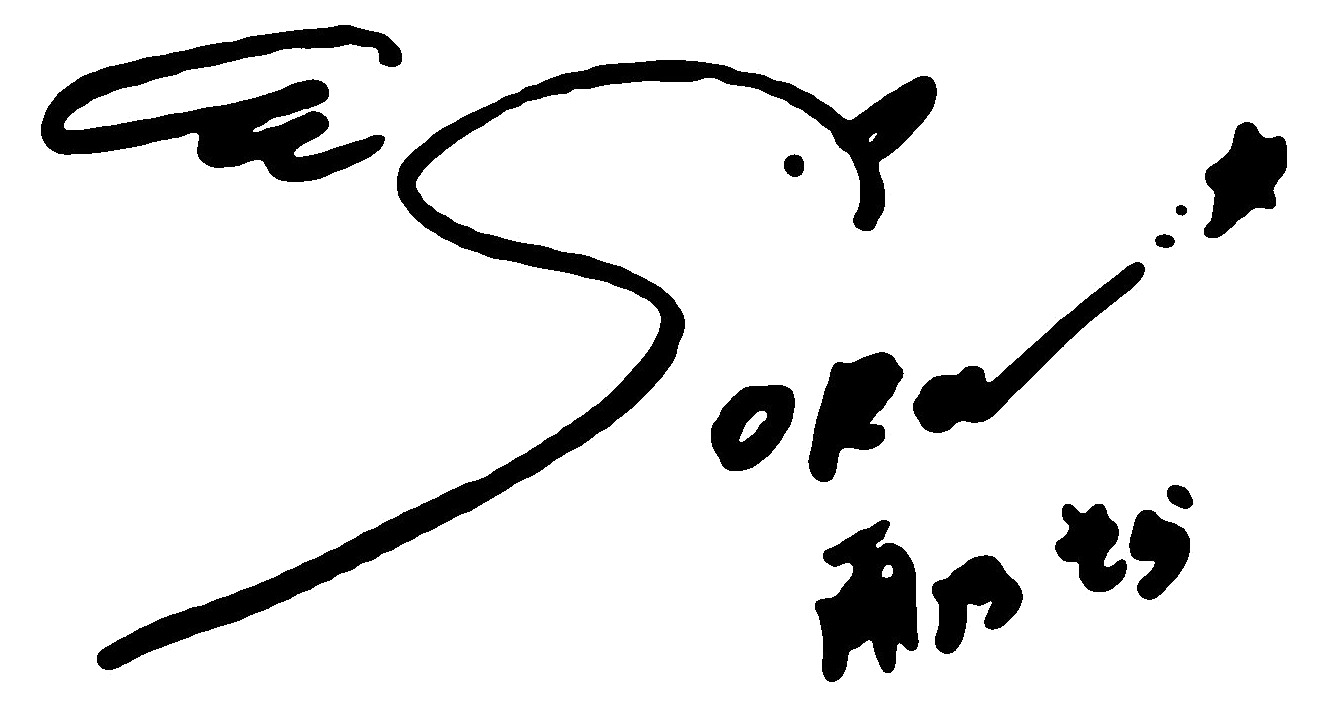
Signature of: sora minamino